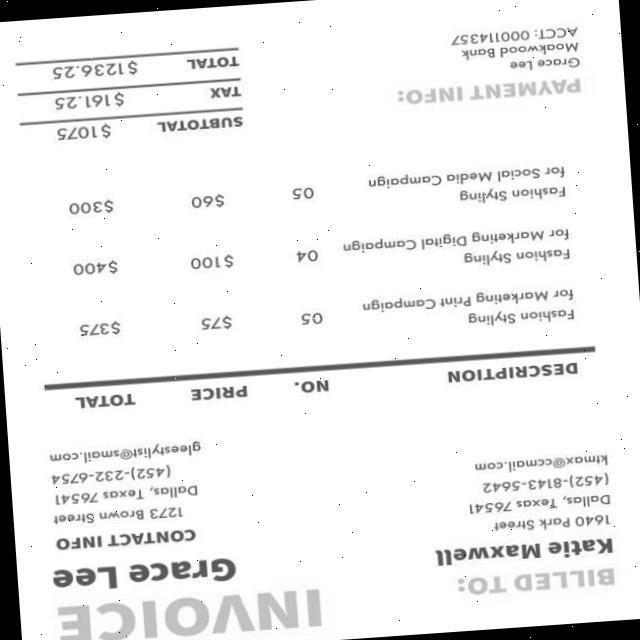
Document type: Invoice